Question: What is the potential diagnosis?
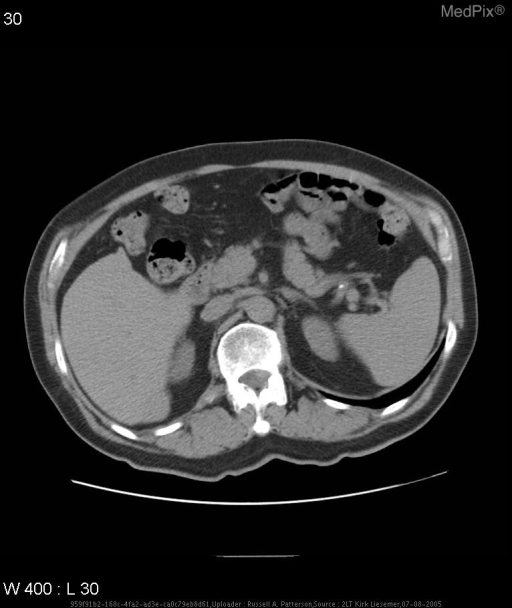
Answer: The possible diagnosis includes Hepatocellular carcinoma
                                                      Focal Nodular Hyperplasia
                                                      Metastatic disease.